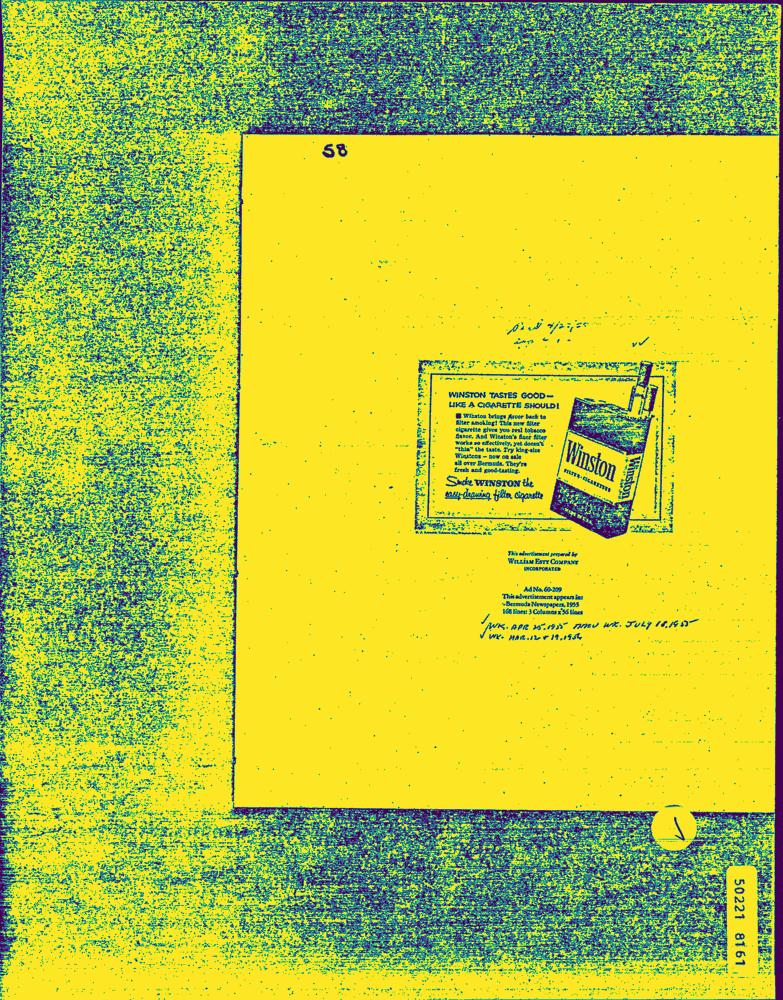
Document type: AD